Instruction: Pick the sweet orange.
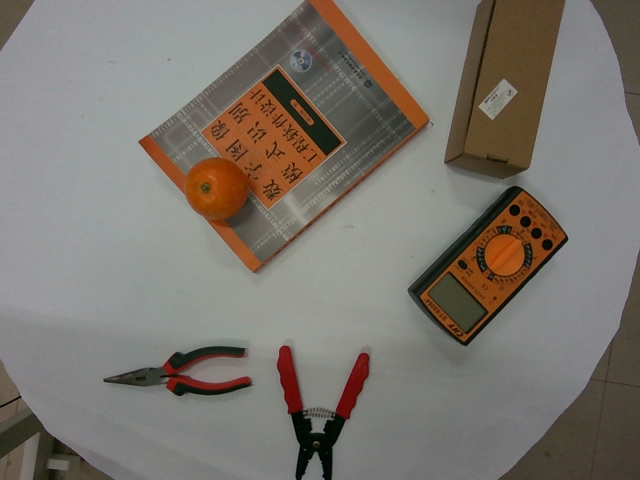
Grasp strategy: vertical